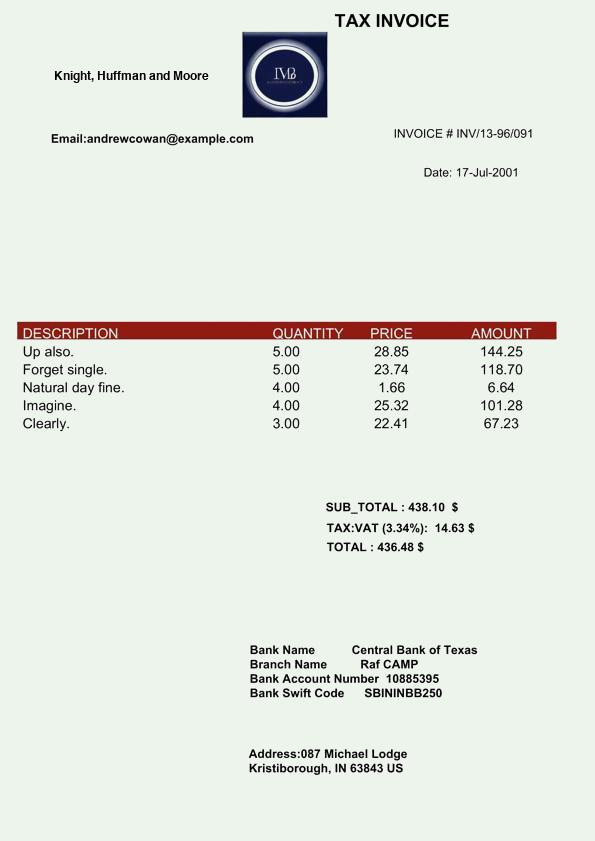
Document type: Invoice